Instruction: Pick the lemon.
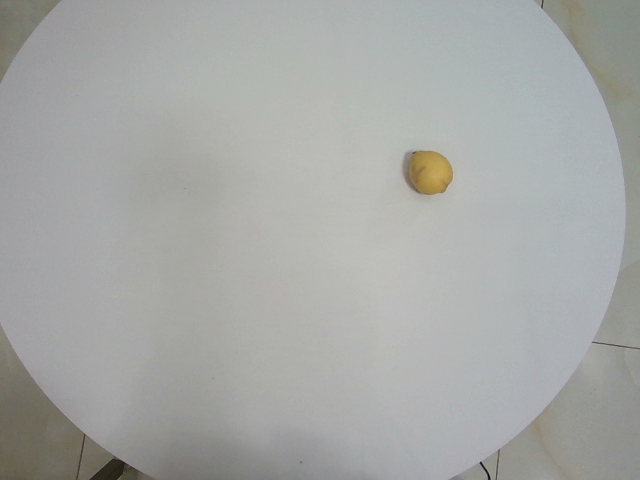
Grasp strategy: vertical